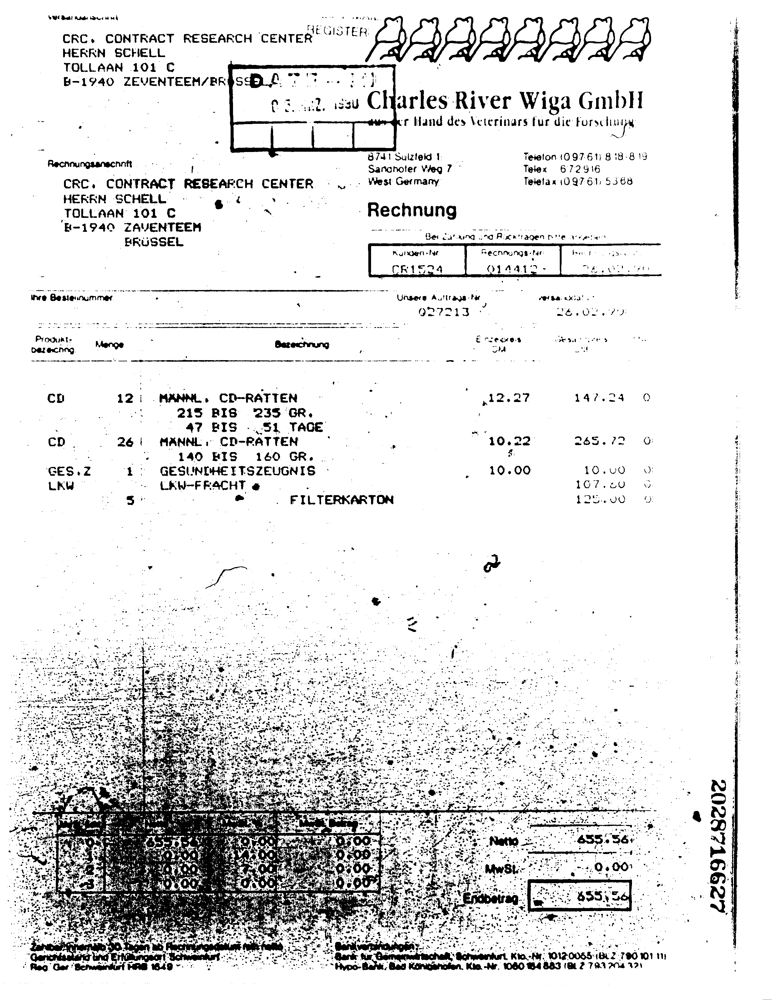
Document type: Invoice